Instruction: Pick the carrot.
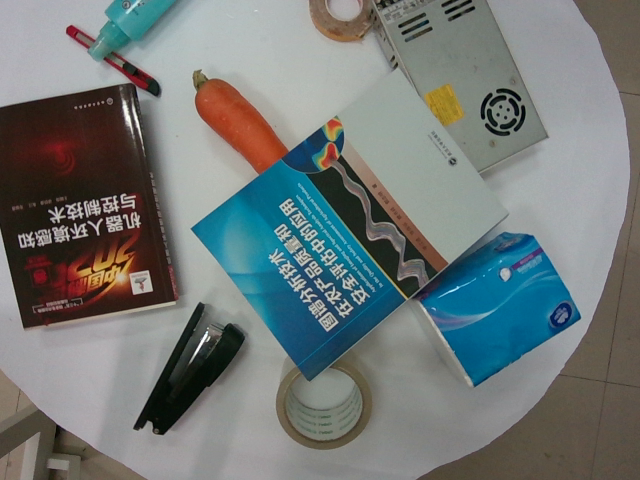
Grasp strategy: vertical